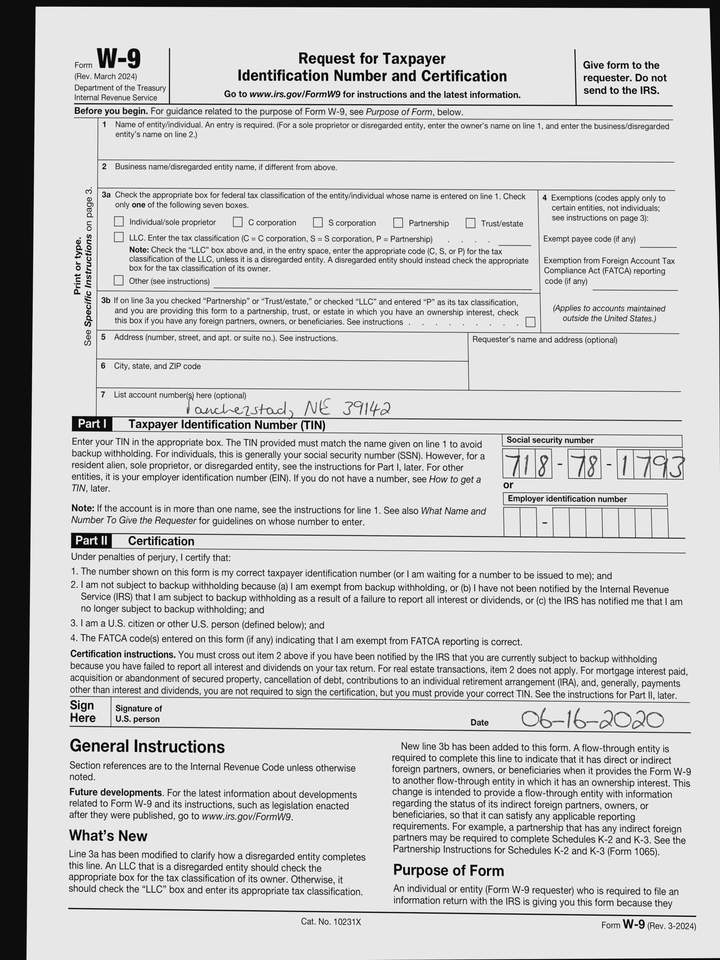
adr2: Sanchezstad, NE 39142
cbx: no
ssn: 718781793
sdt: 06-16-2020